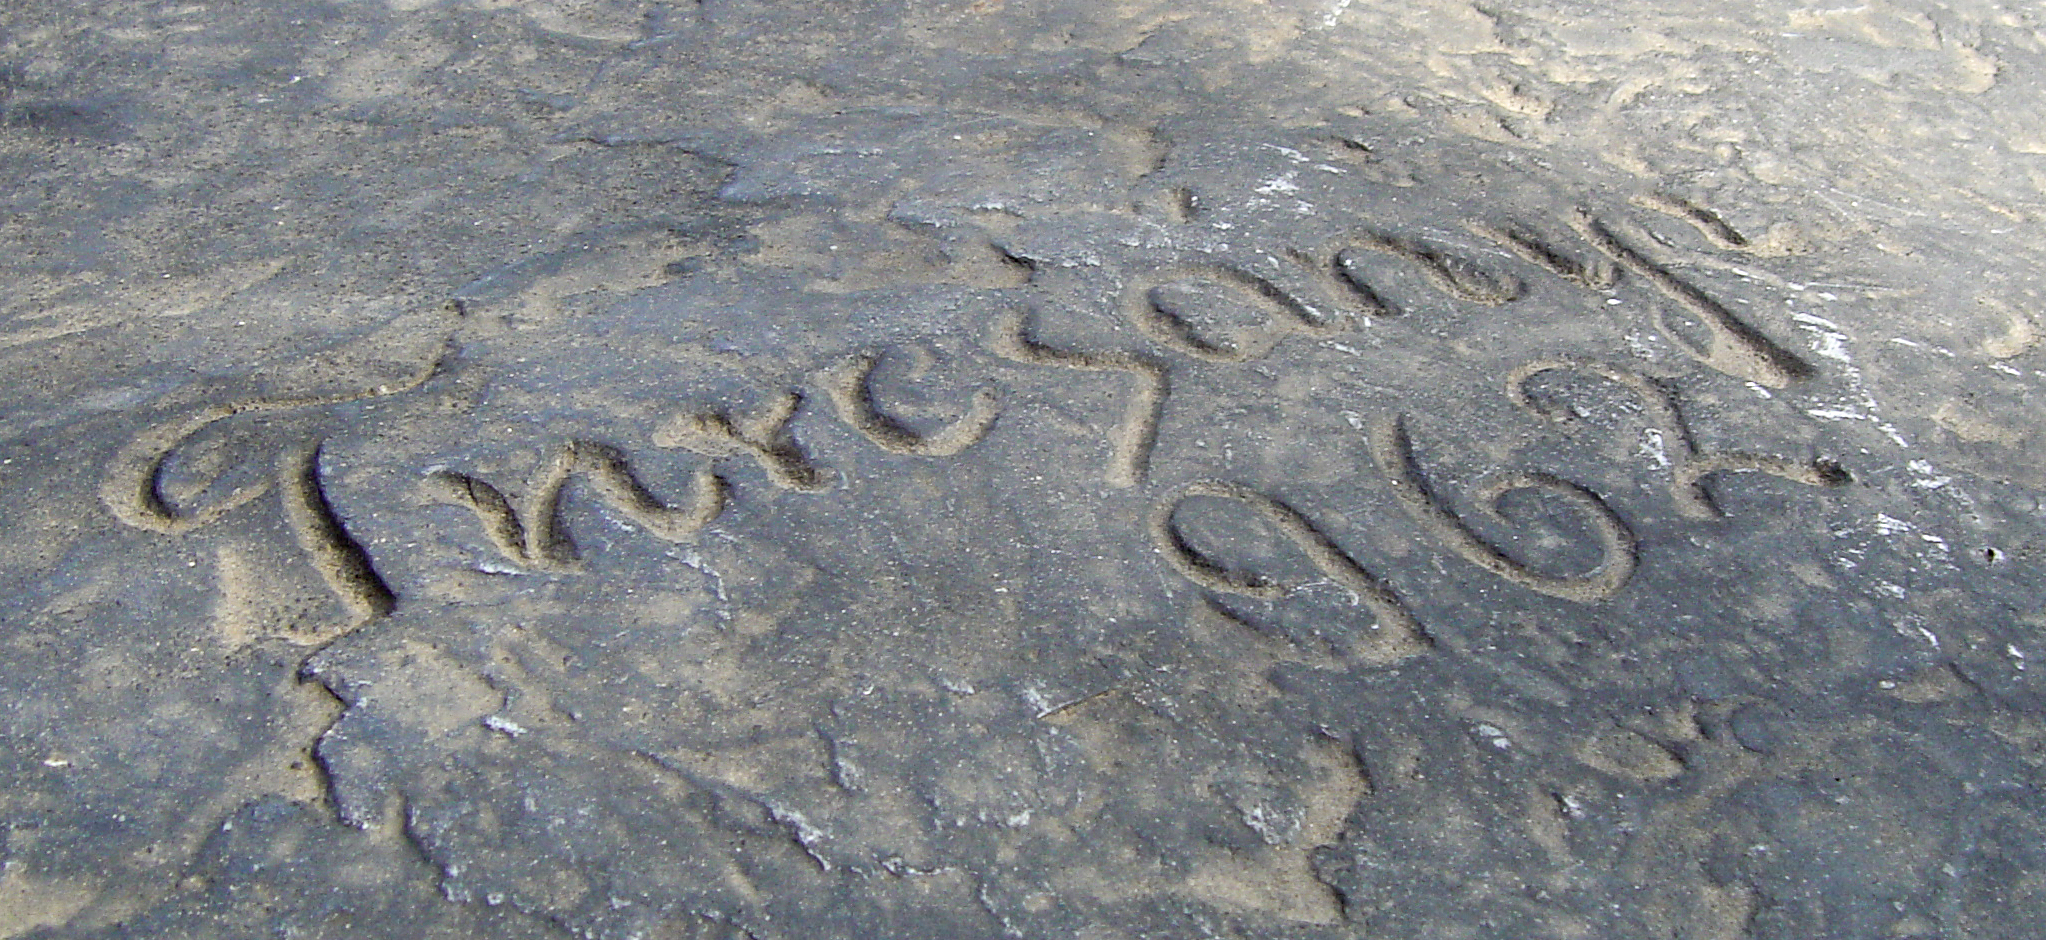
Signature of: árpád turcsányi